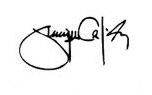
Signature of: henrique capriles radonski